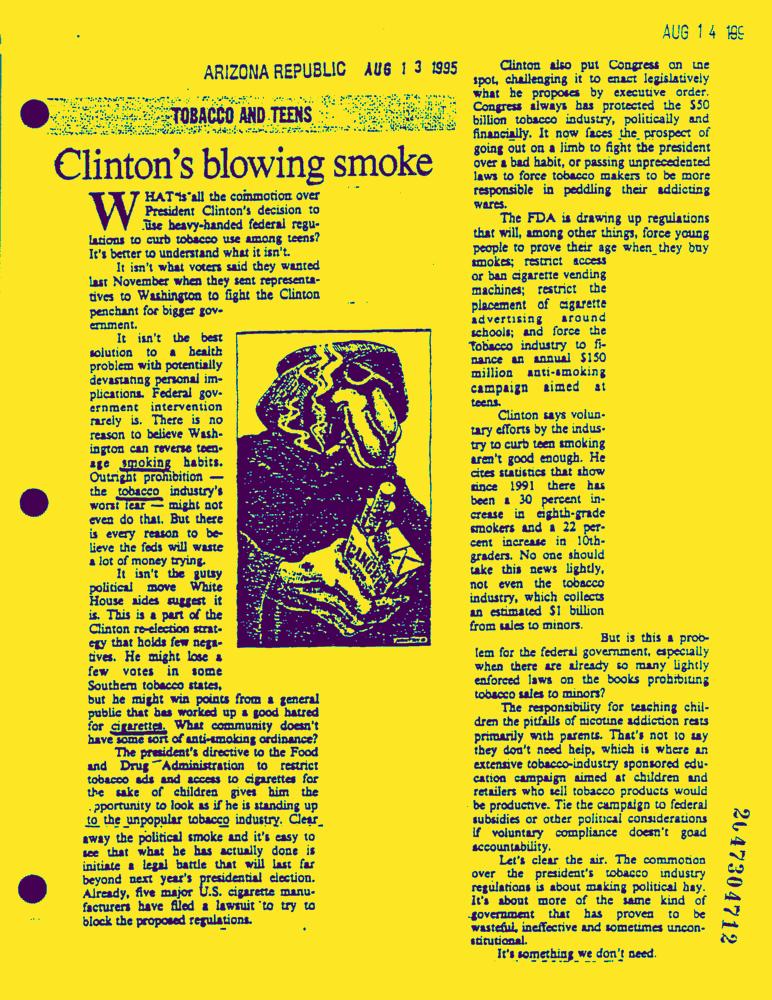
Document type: News-Article